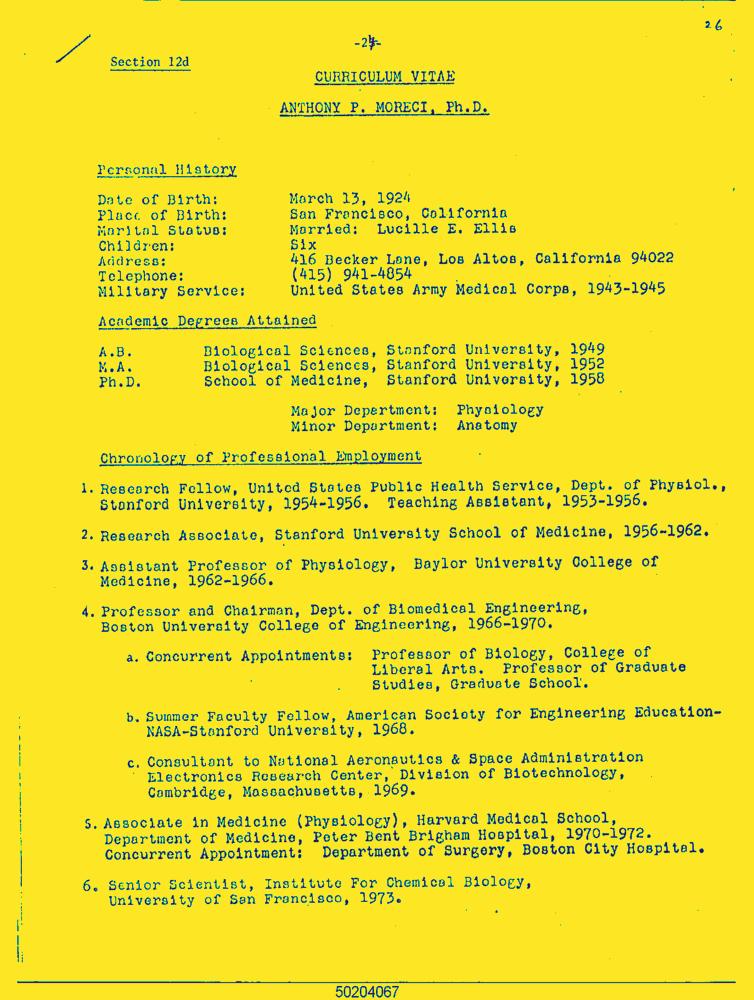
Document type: Resume-Doc